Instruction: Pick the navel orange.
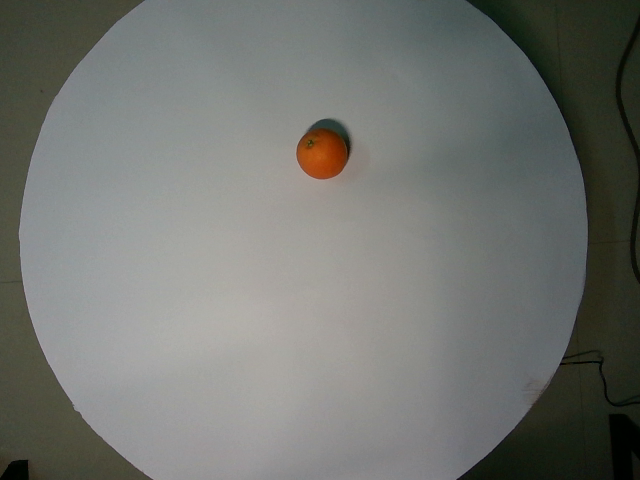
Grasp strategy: vertical